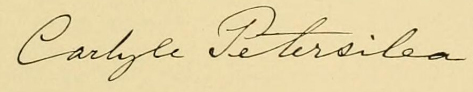
Signature of: carlyle petersilea